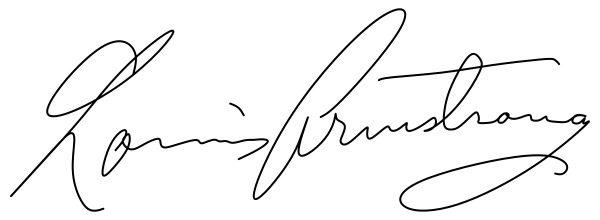
Signature of: louis armstrong